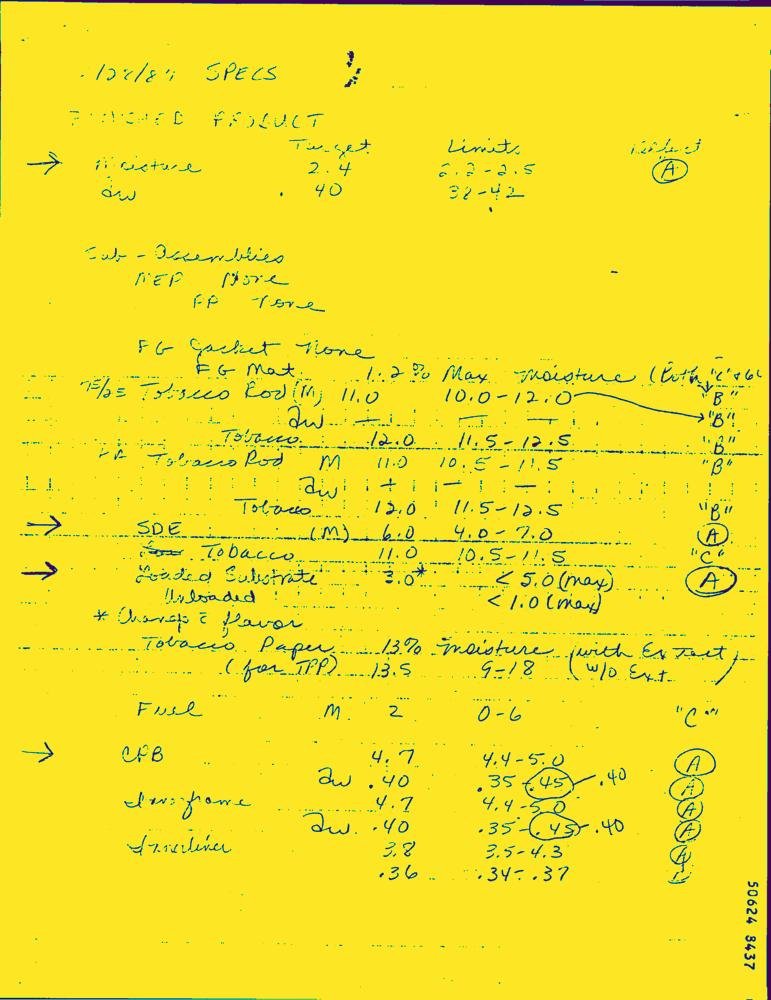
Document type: Hand-Written